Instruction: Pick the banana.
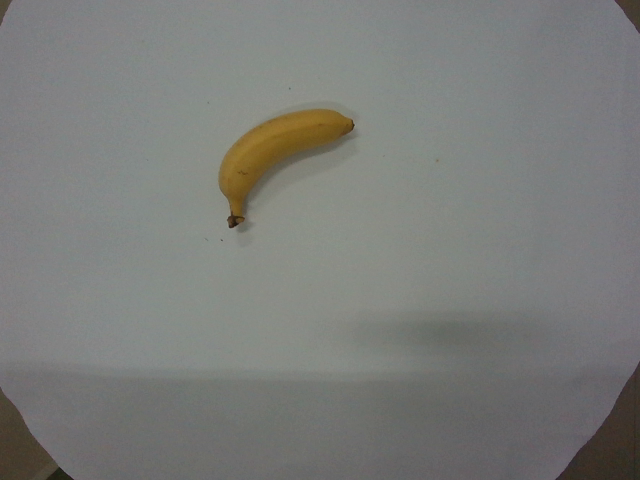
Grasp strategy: vertical